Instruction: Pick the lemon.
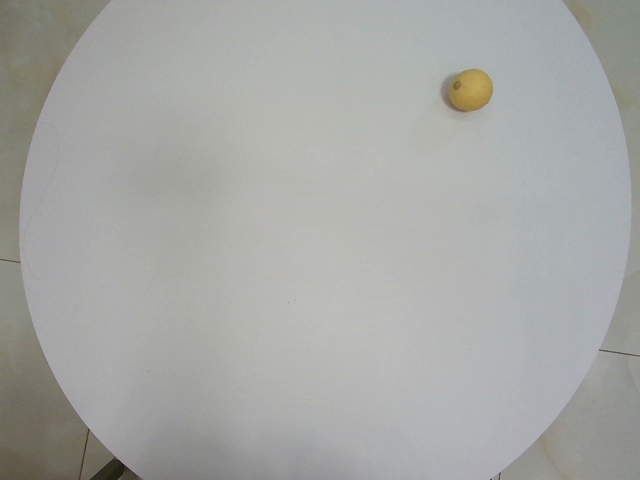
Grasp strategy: vertical